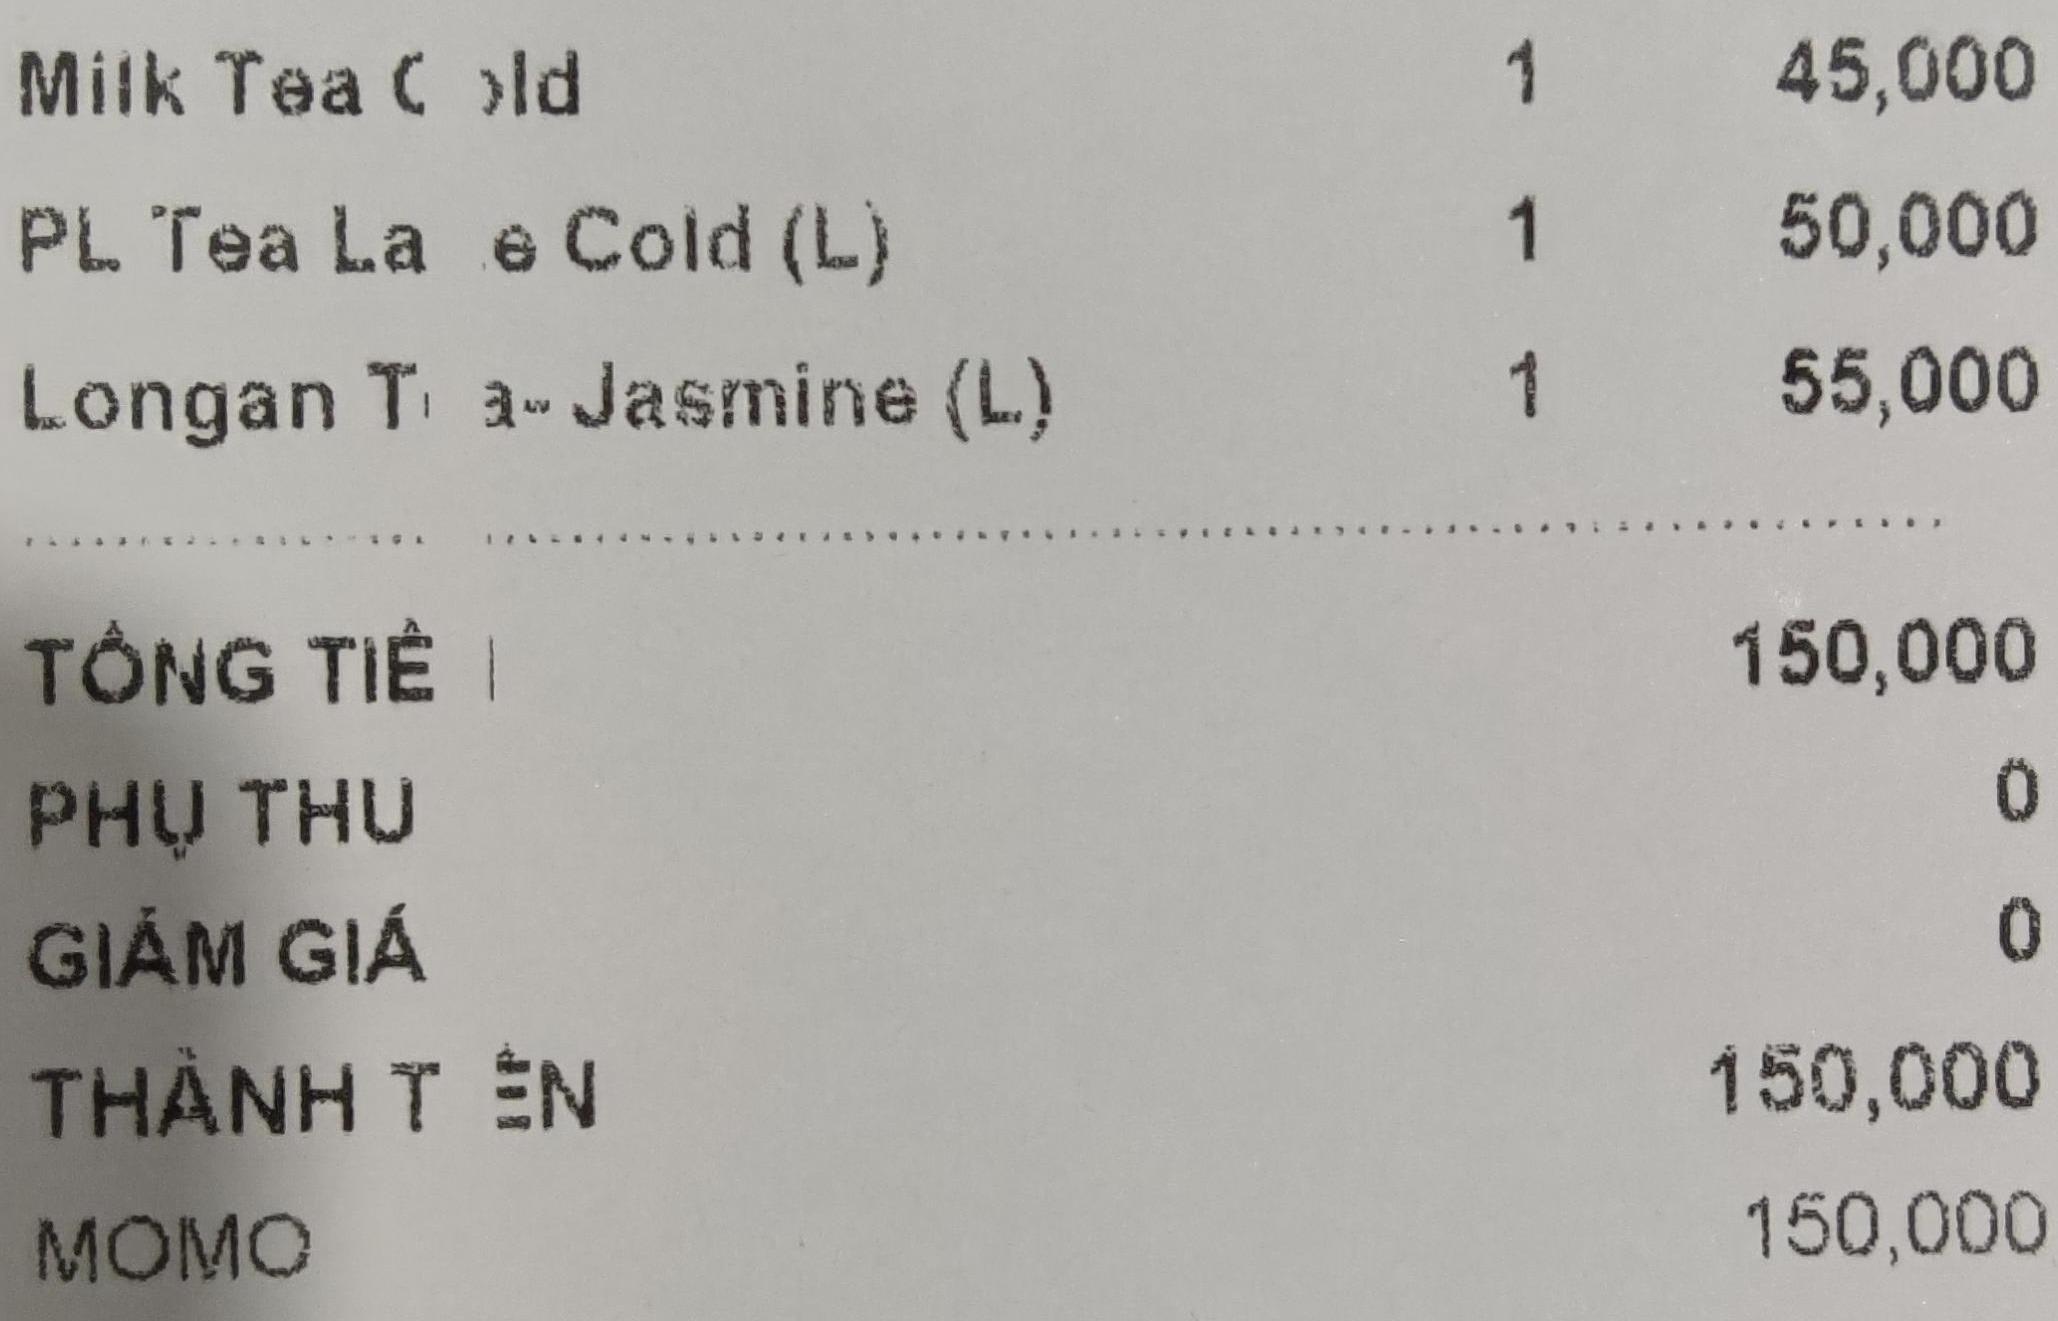
<table>
<tr>
<td>Milk Tea Cold</td>
<td>1</td>
<td>45,000</td>
</tr>
<tr>
<td>PL Tea La e Cold (L)</td>
<td>1</td>
<td>50,000</td>
</tr>
<tr>
<td>Longan T a- Jasmine (L)</td>
<td>1</td>
<td>55,000</td>
</tr>
</table>

TỔNG TIỀ | 150,000
PHỤ THU 0
GIẢM GIÁ 0
THÀNH T EN 150,000
MOMO 150,000